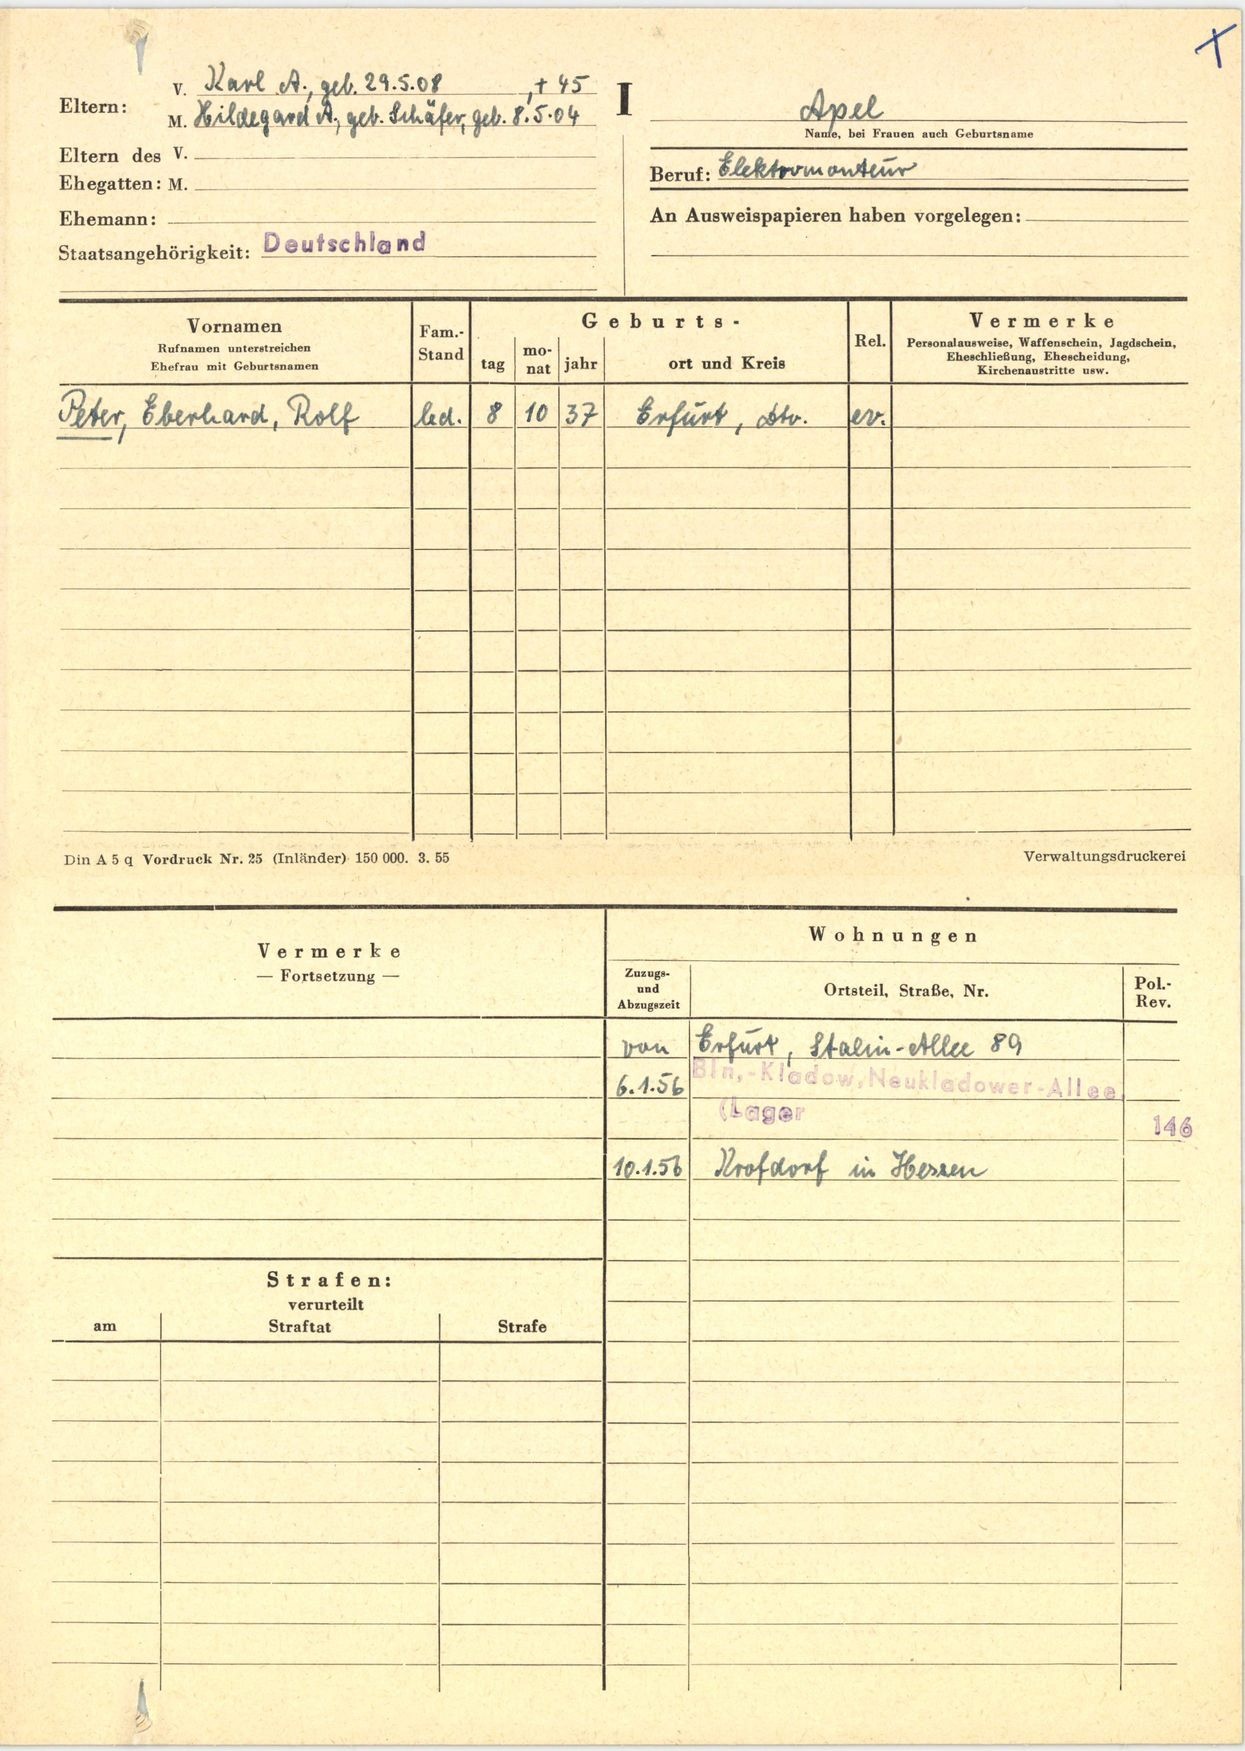
Apel